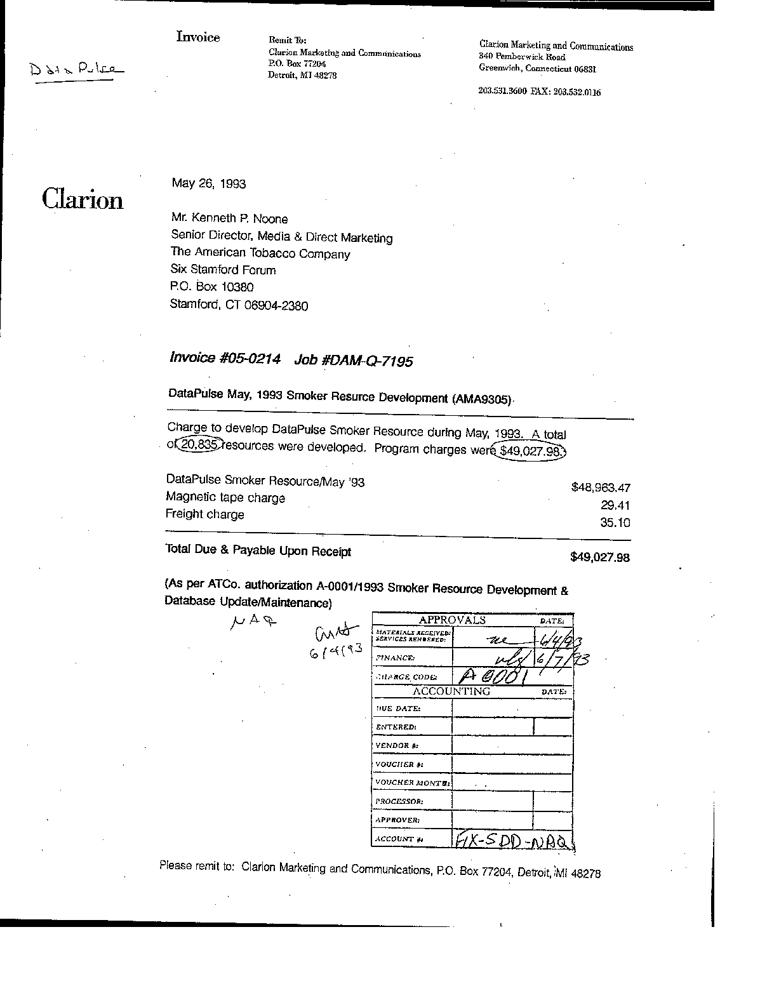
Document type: Invoice